Question: What is the suspected problem?
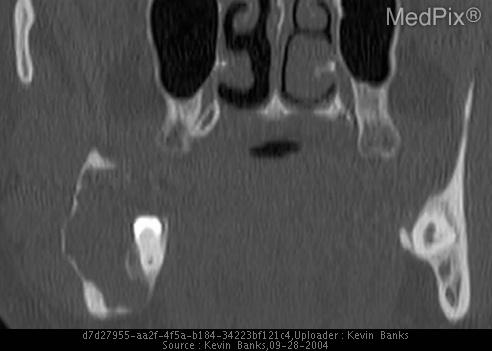
Answer: The findings suggest Radiographic evaluation of the mandible demonstrated a multilocular cystic lesion of the right mandible arising along the crown of a tooth at the ramus of the mandible. There is significant expansion of the bone with cortical disruption medially.. Coronal reformat of a plain CT shows the presence of a lytic, expansile lesion of the right mandible. There is no visible soft tissue mass/extension, however, cortical disruption is seen medially.  There is tooth within the lytic defect.. The patient might have a history of A 22 yo military basic trainee had routine screening dental evaluation - no symptoms reported..